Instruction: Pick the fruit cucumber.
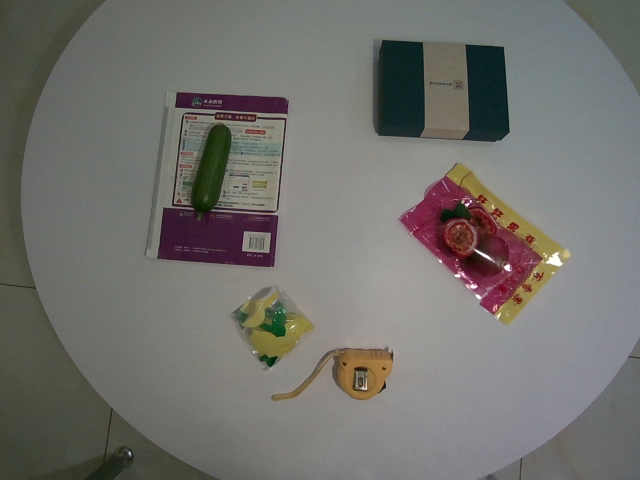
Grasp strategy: vertical